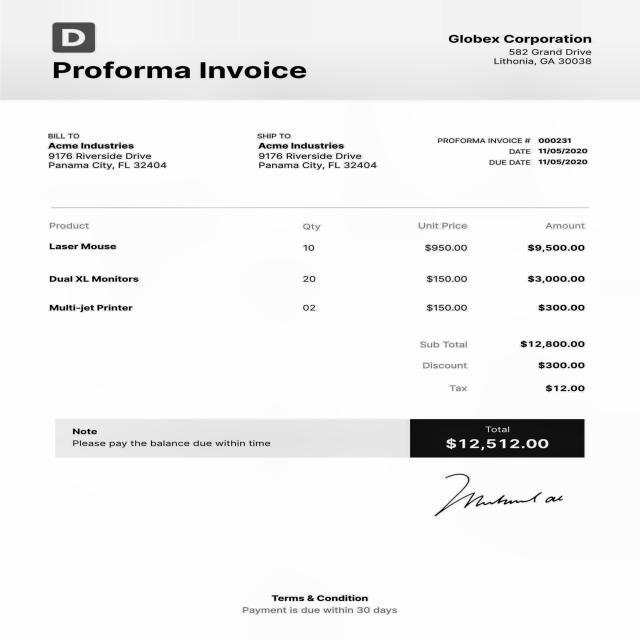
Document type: Invoice